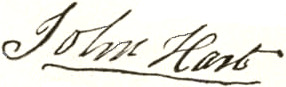
Signature of: john hart